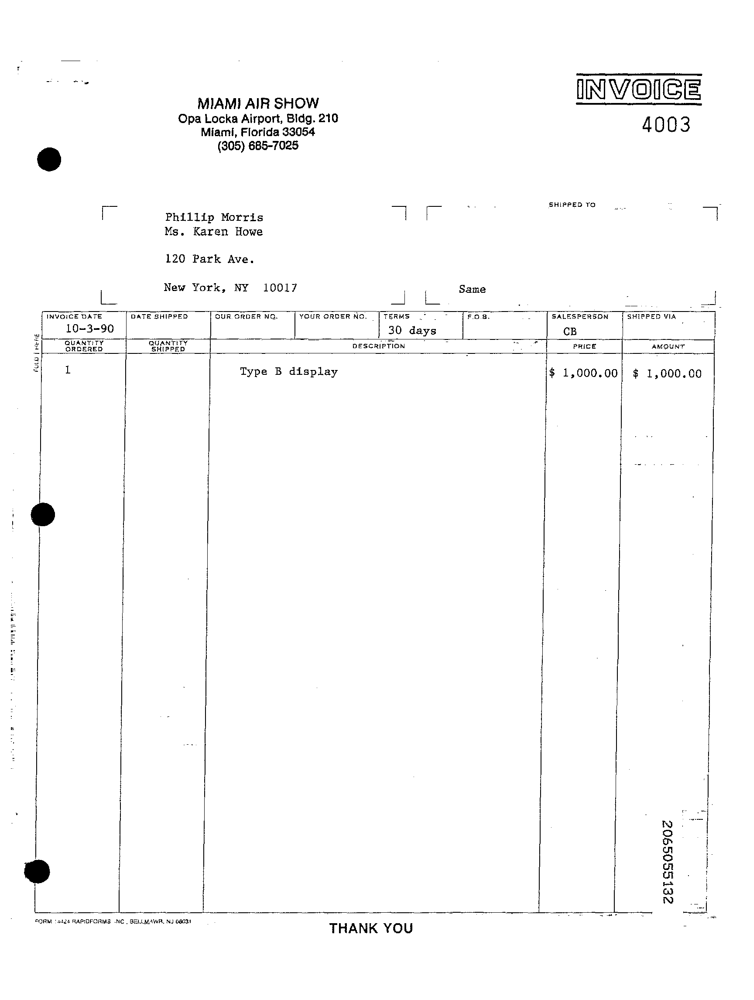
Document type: Invoice